Extract the amount written in words, the amount in digits, the name of the payee, the date on the cheque, and the bank's name from the image.
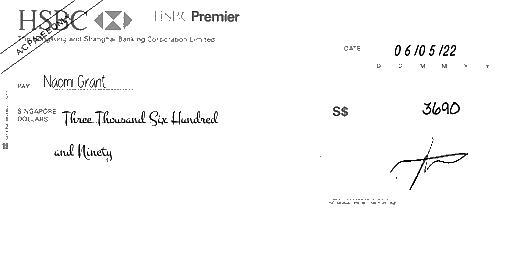
amt_in_words: Three Thousand Six Hundred and Ninety
amt_in_figures: 3690
payee_name: Naomi Grant
bank_name: HSBC
cheque_date: 06/05/22